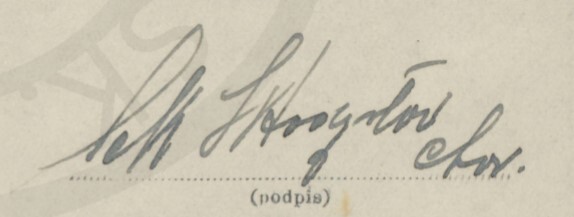
Signature of: władysław sak